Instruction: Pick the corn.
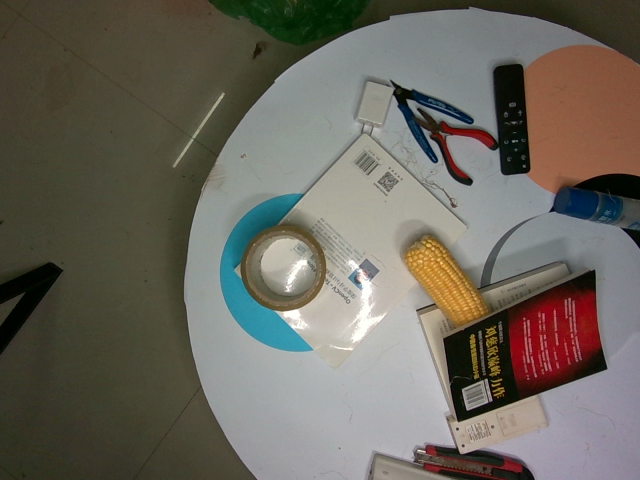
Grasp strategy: vertical